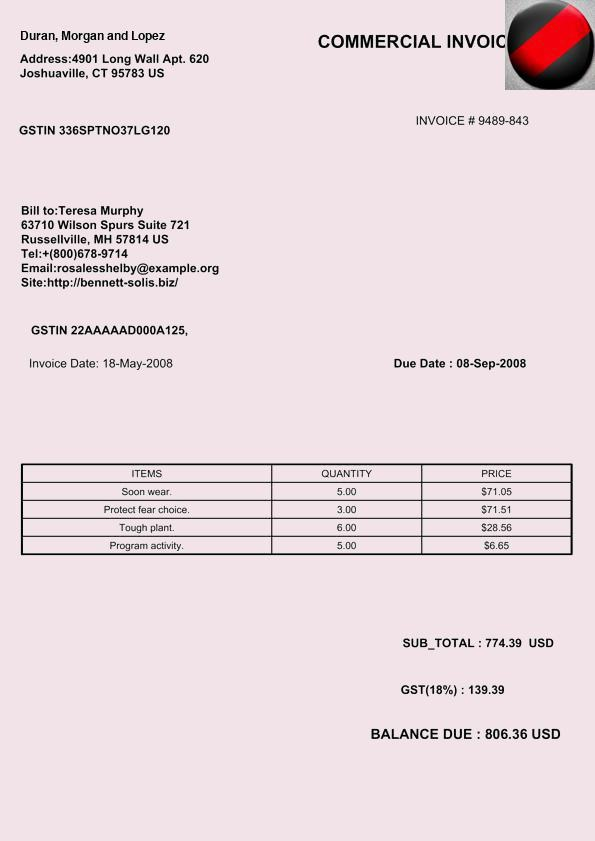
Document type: Invoice